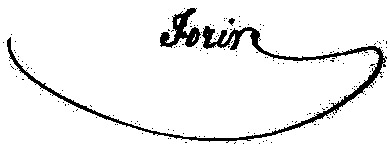
Signature of: henri forir